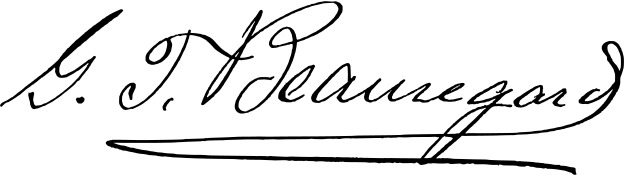
Signature of: p g t beauregard